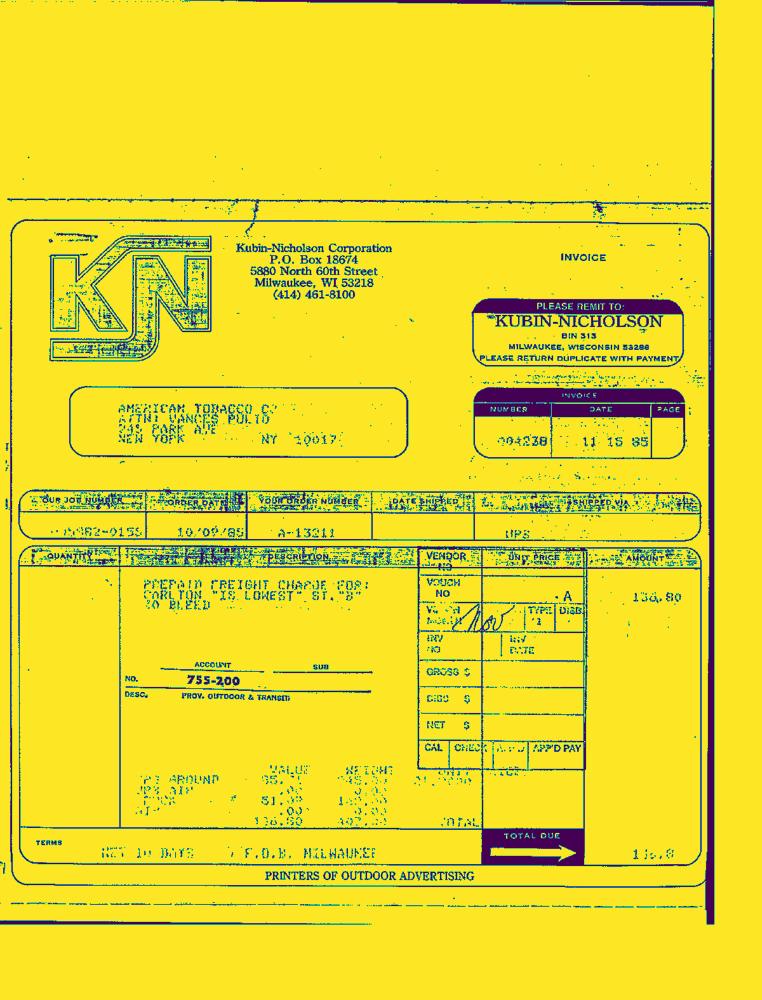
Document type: Invoice-Doc